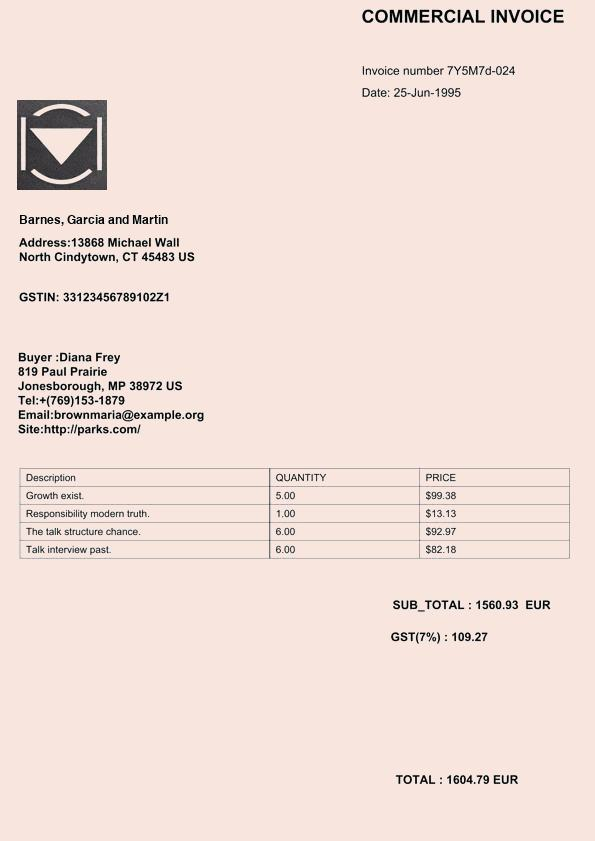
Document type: Invoice